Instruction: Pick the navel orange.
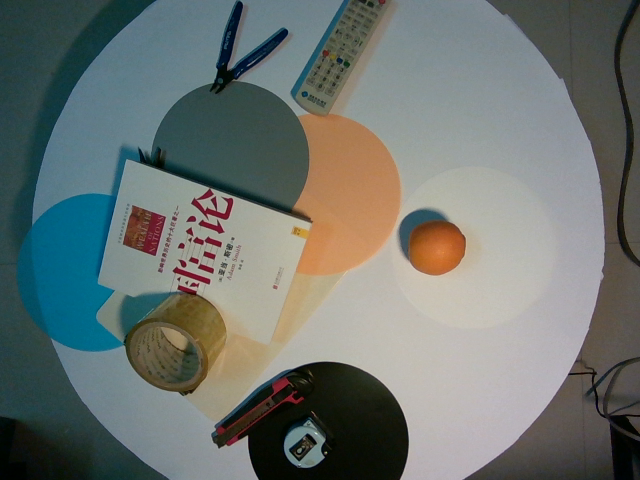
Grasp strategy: vertical